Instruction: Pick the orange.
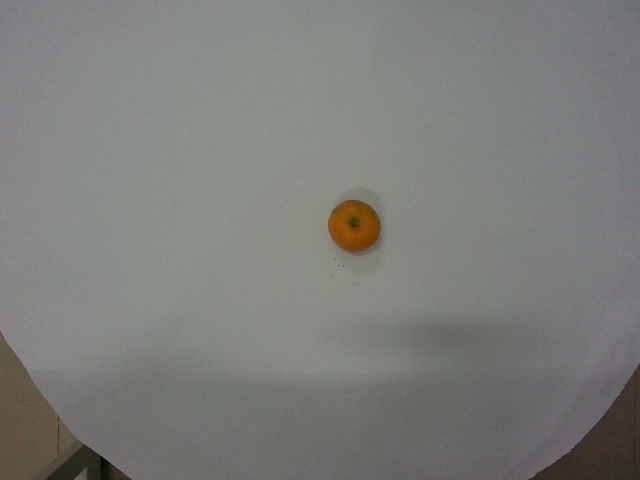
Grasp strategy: vertical